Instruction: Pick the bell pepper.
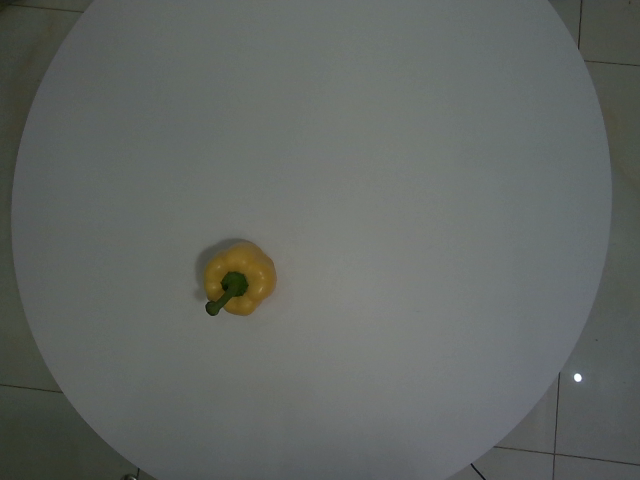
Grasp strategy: vertical